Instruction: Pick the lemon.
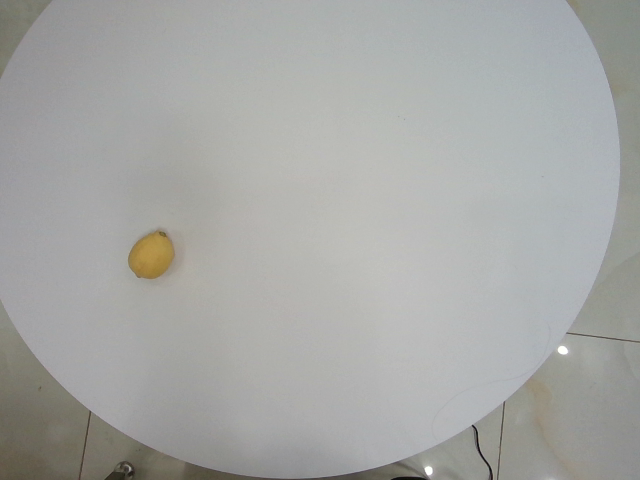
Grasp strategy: vertical